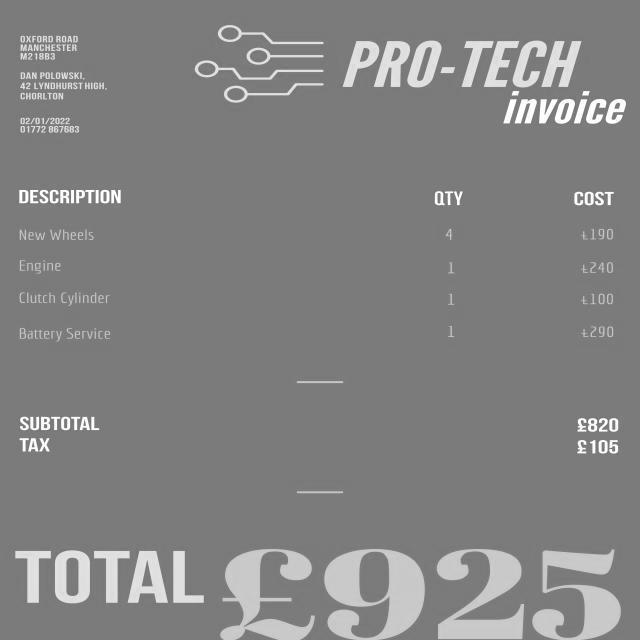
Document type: Invoice